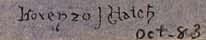
Signature of: lorenzo hatch